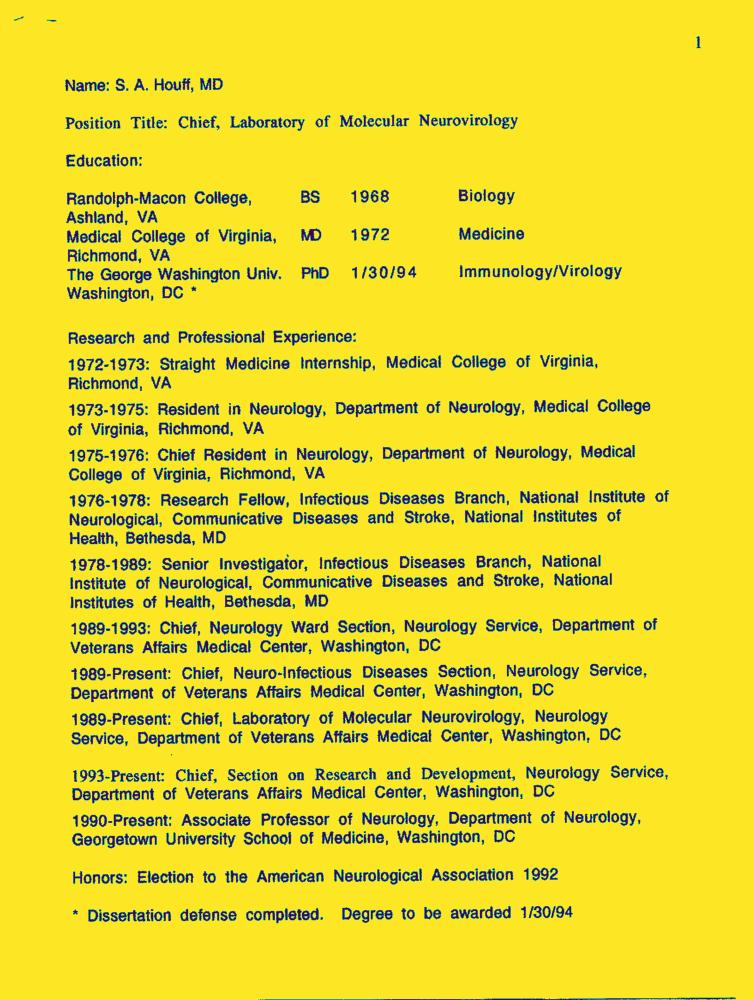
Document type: Resume-Doc